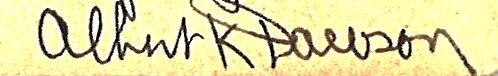
Signature of: albert k dawson